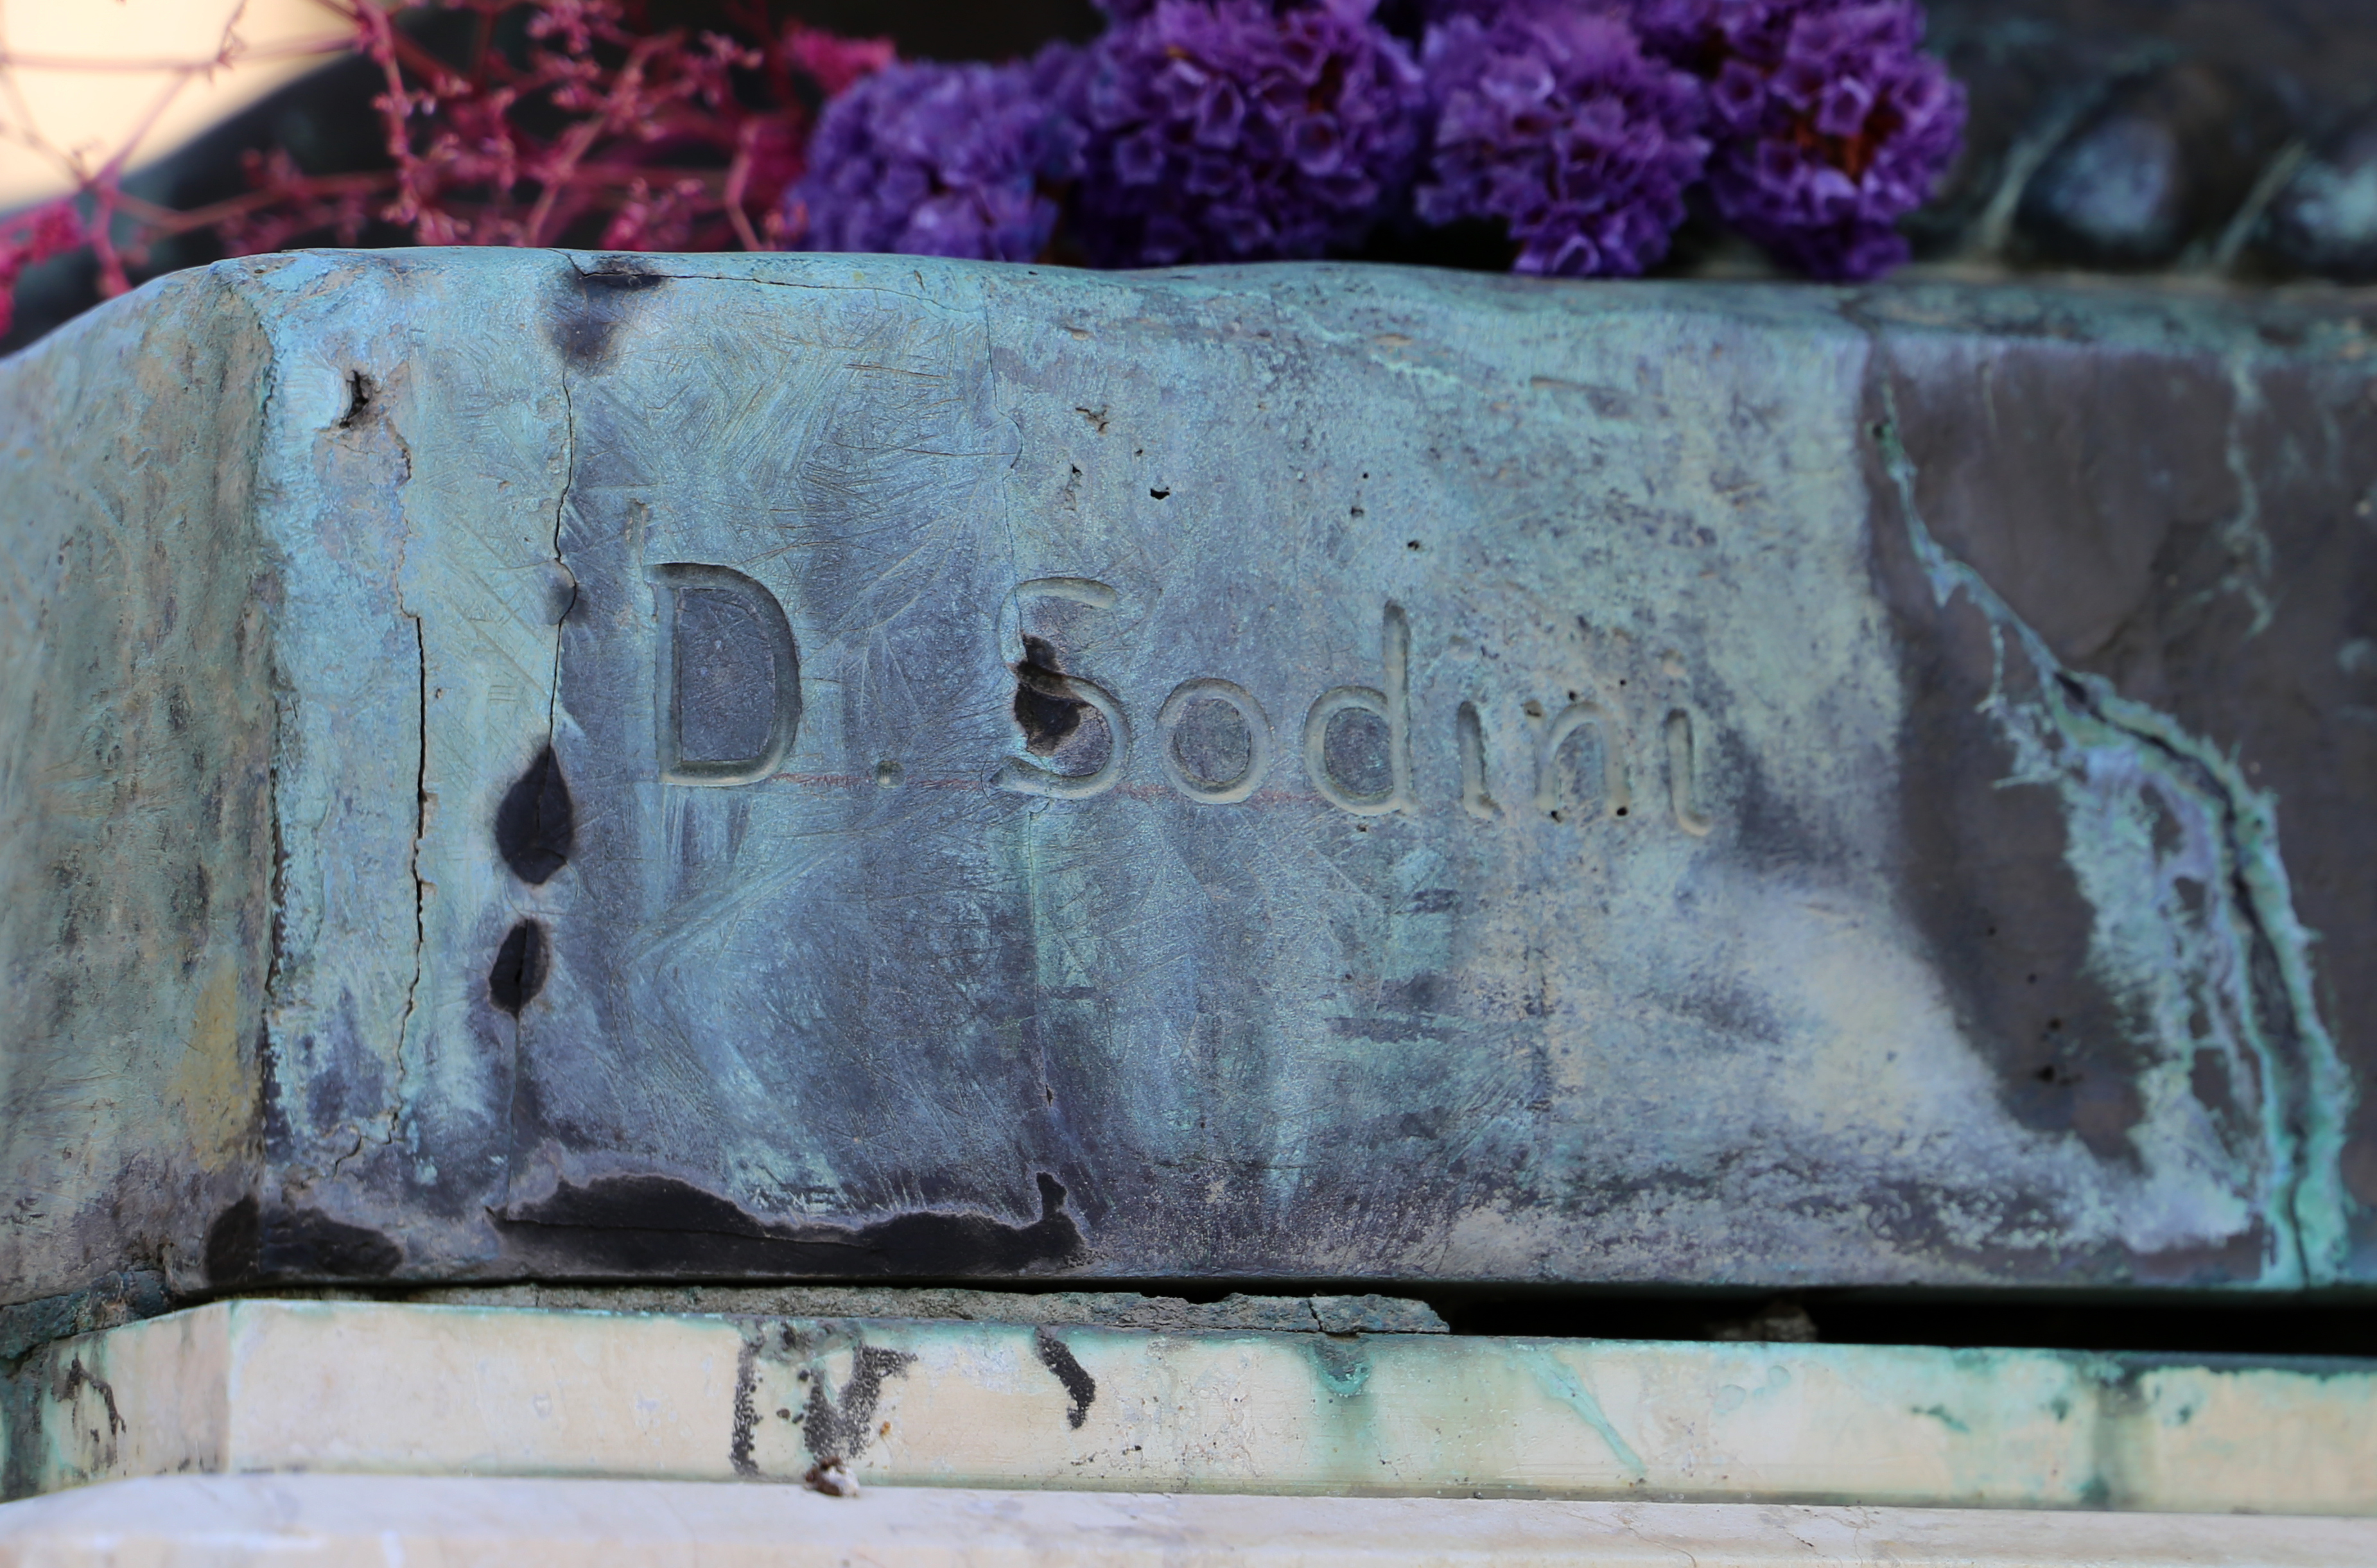
Signature of: dante sodini